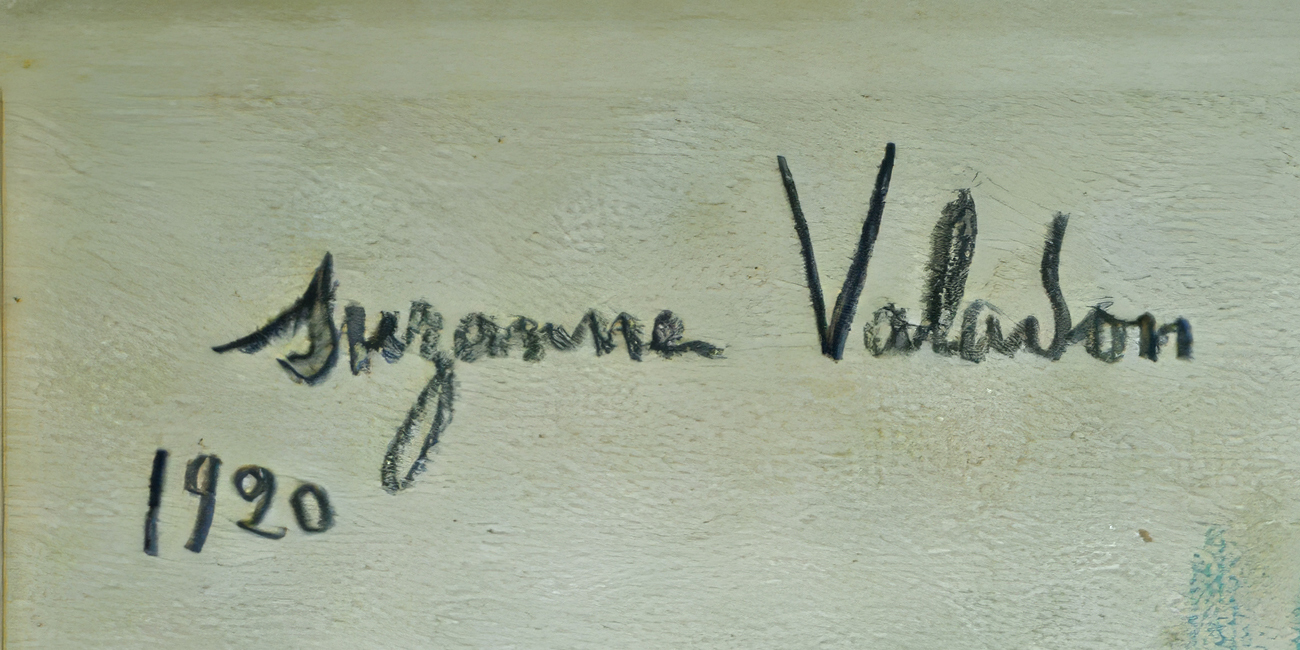
Signature of: suzanne valadon